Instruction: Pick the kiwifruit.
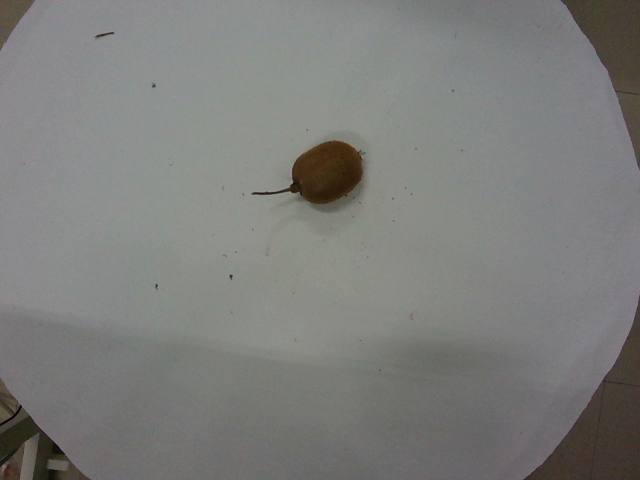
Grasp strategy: vertical